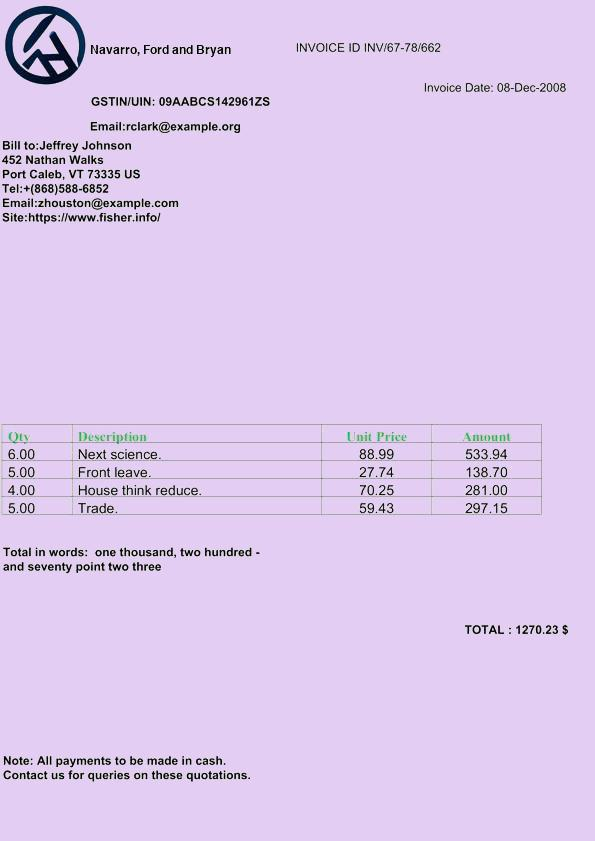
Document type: Invoice